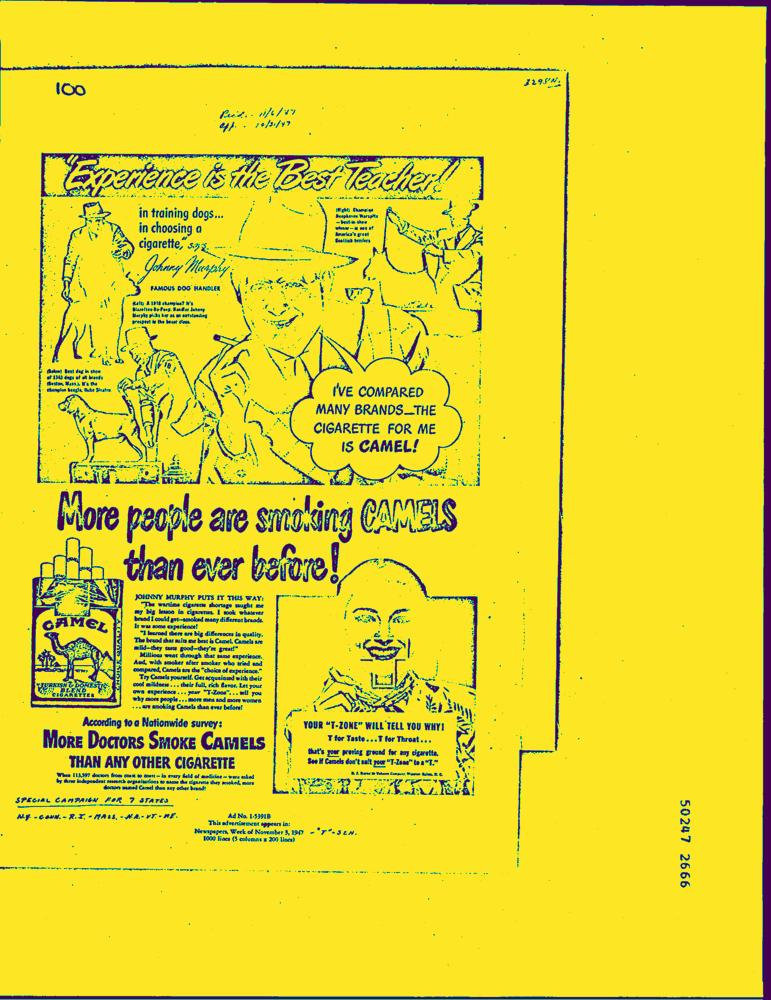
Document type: AD